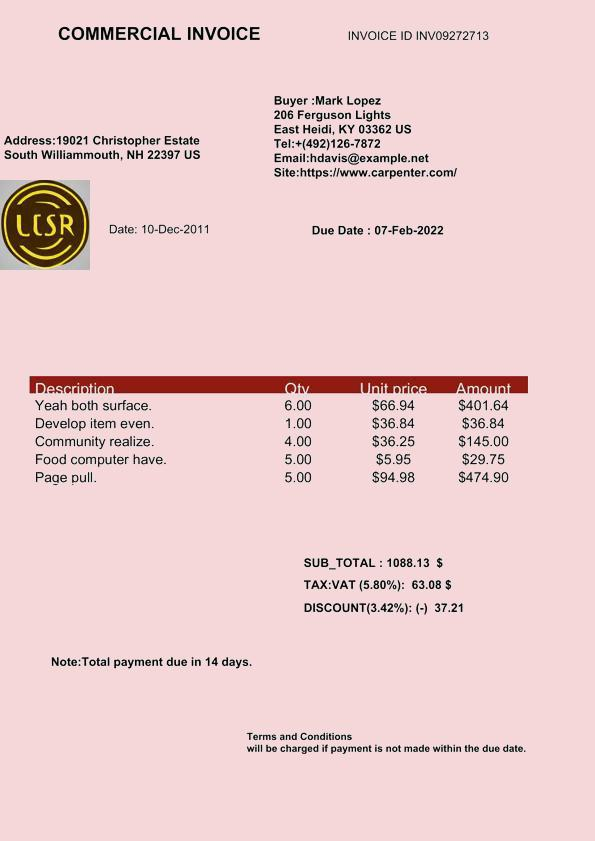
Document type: Invoice